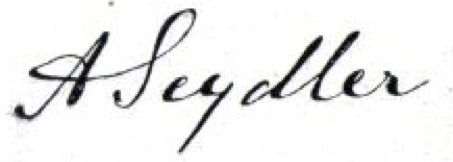
Signature of: august seydler